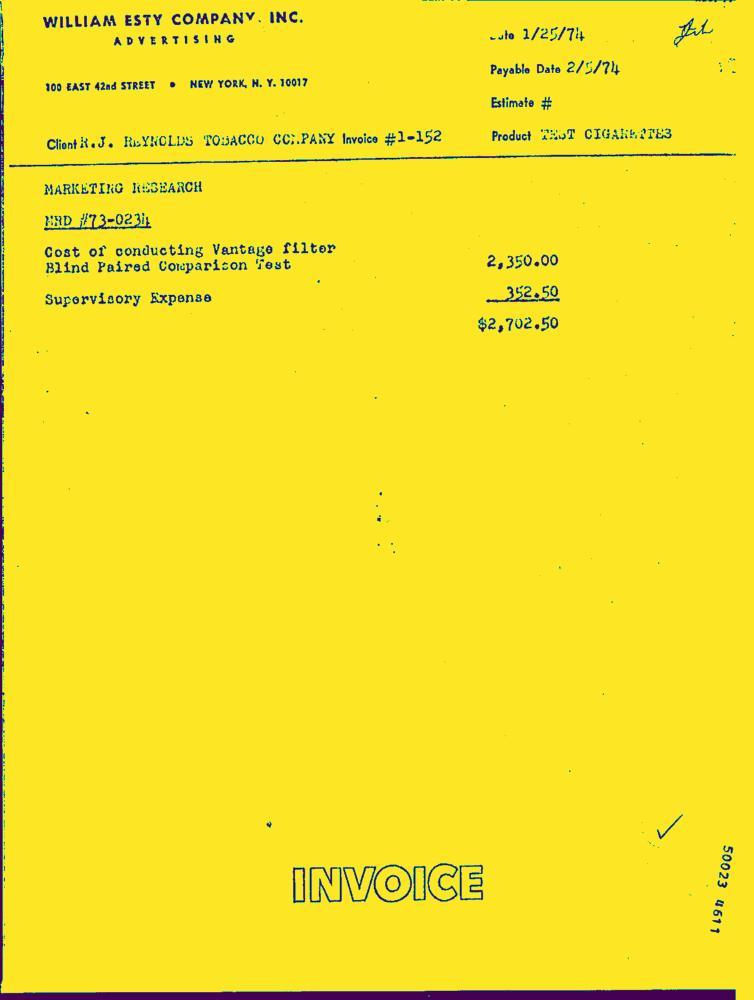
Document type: Invoice-Doc